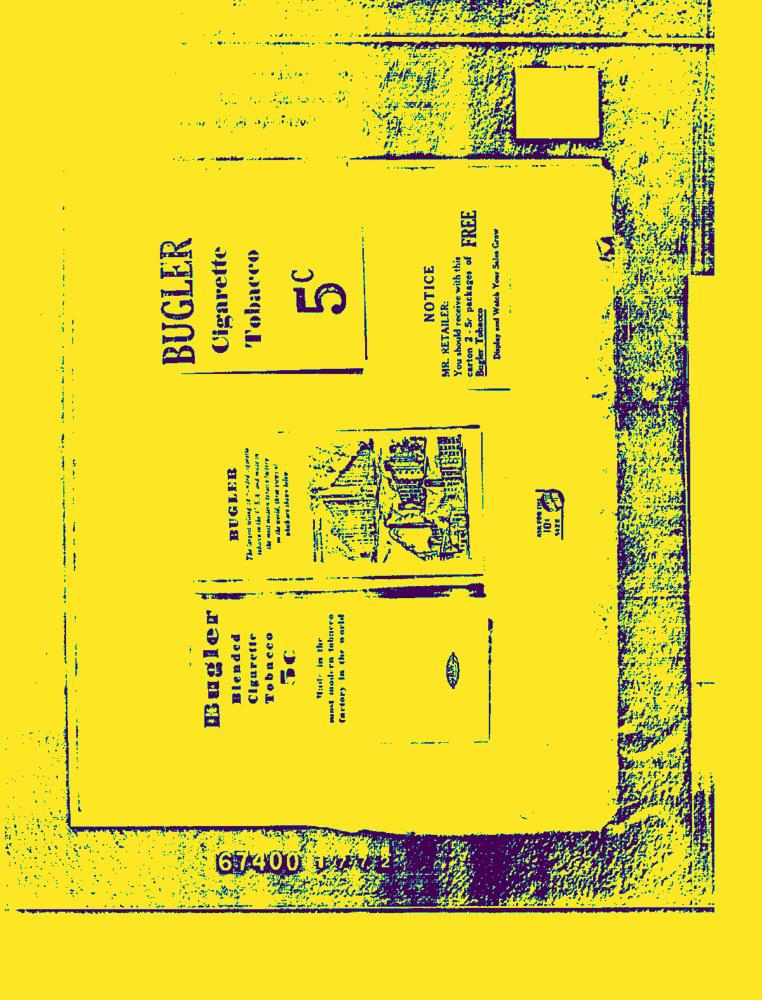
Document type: AD